Question: How is the history relevant to the case?
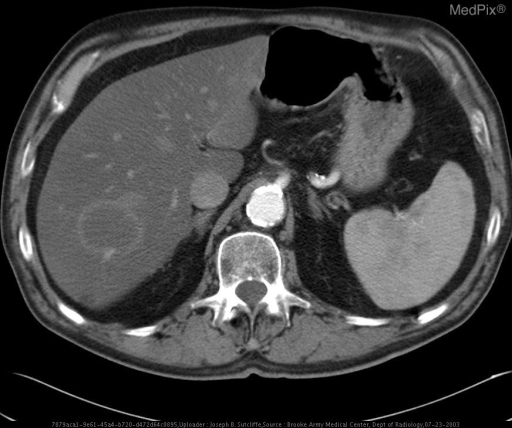
Answer: The patient's history of 76 year old man with known primary lung cancer referred to radiology for 3 phase contrast enhanced abdominal CT to clarify liver lesion noted on prior study. is key in understanding the case.